Question: By what date must an appeal be filed according to the document?
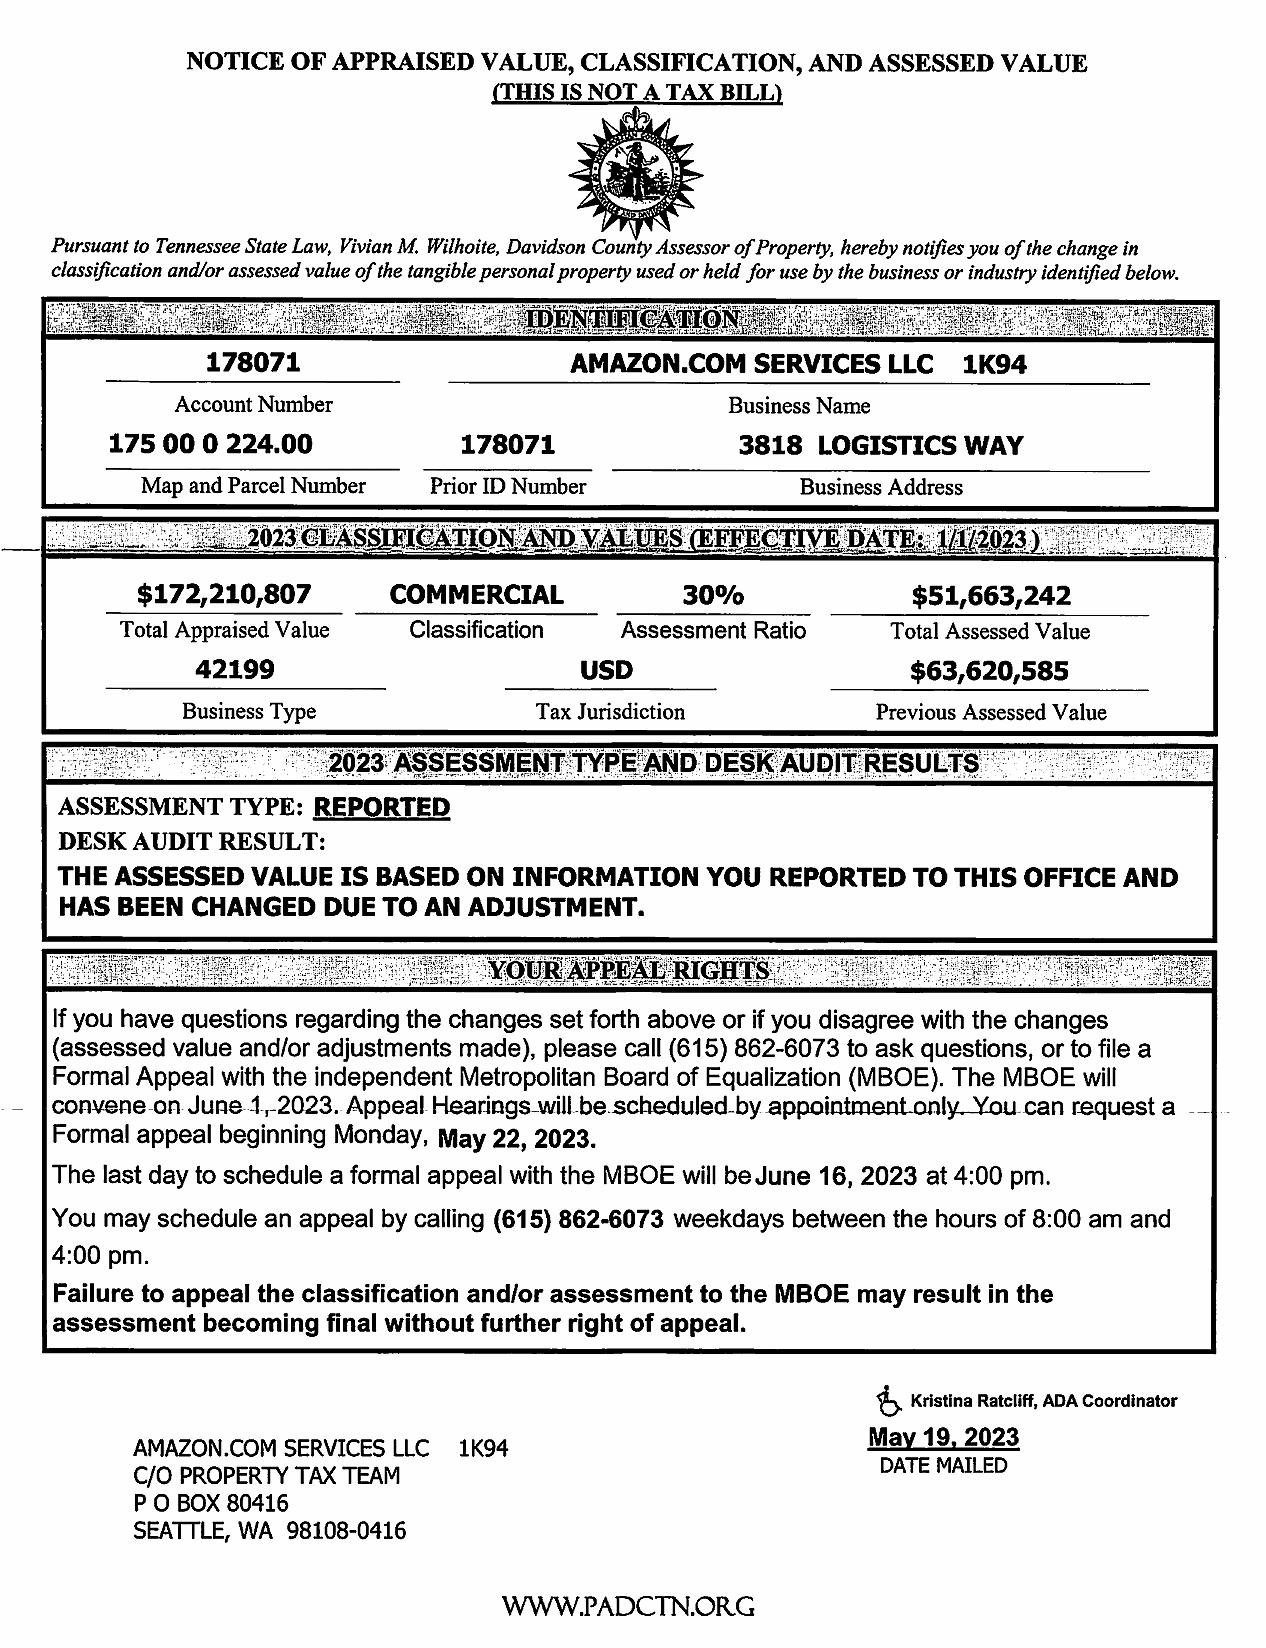
Answer: "June 16, 2023 at 4:00 pm"